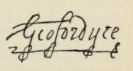
Signature of: george fordyce